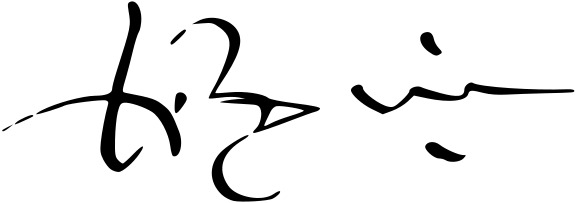
Signature of: manuel i of portugal